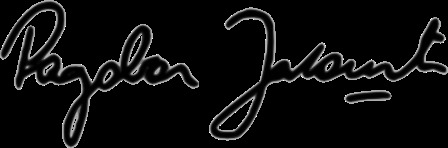
Signature of: radovan jelašić